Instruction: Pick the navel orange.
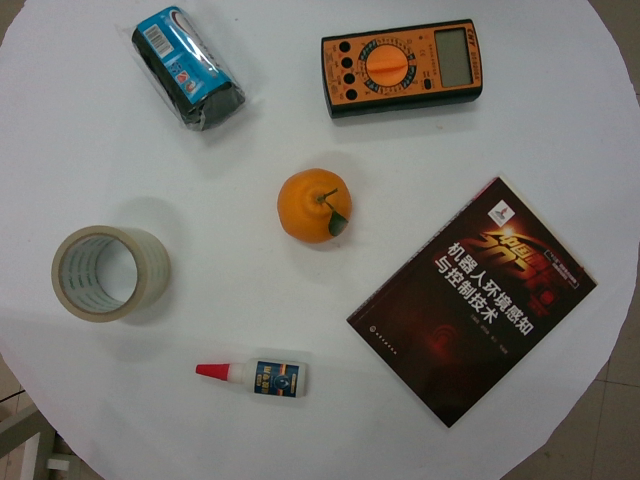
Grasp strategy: vertical